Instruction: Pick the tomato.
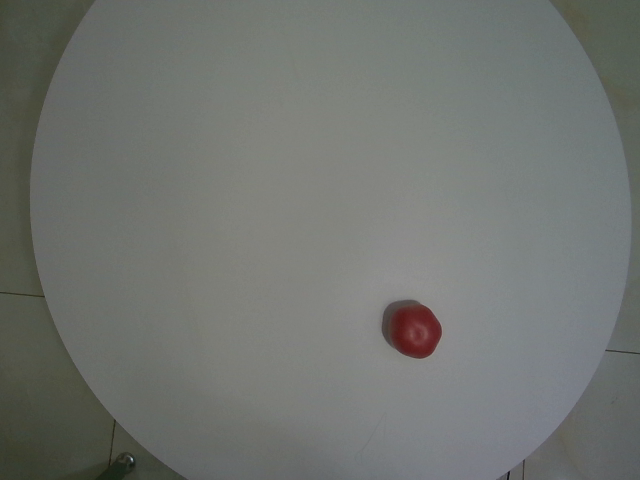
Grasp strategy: vertical